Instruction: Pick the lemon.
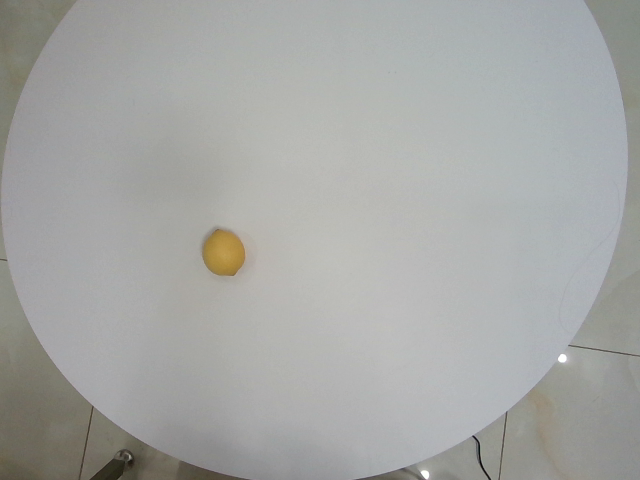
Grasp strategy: vertical